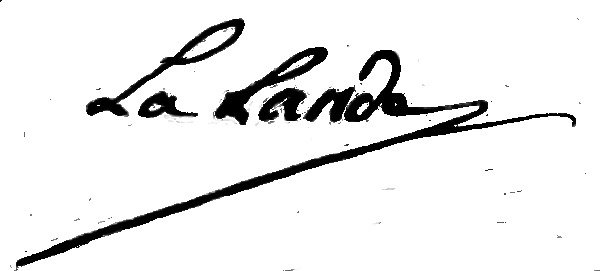
Signature of: jérôme lalande